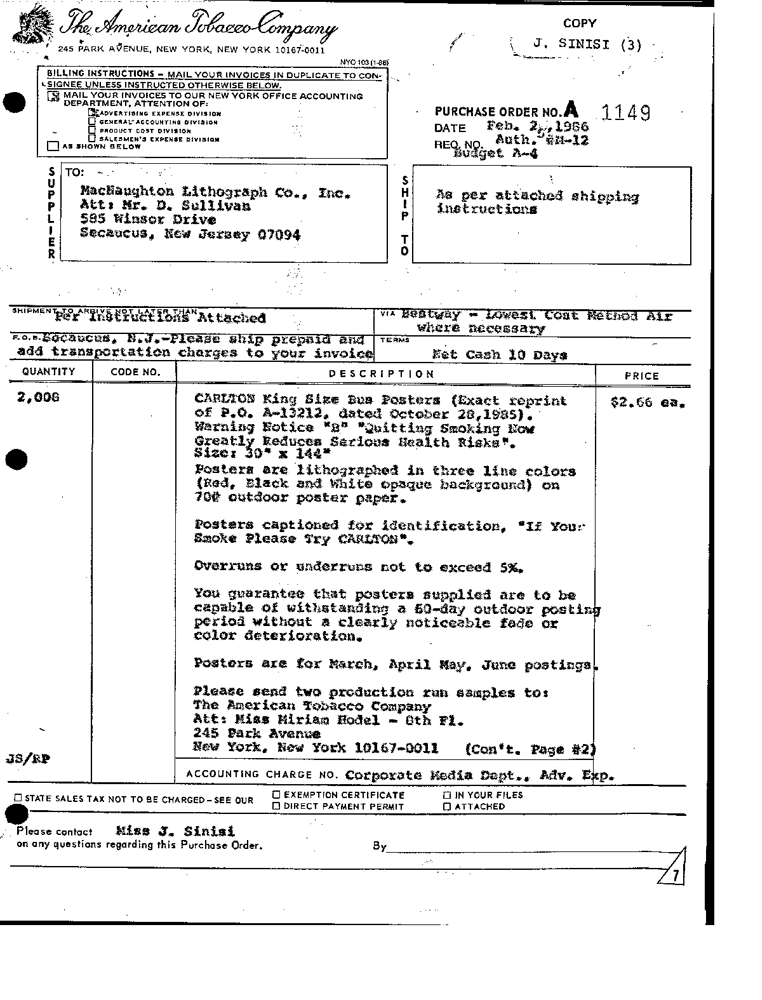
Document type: Invoice